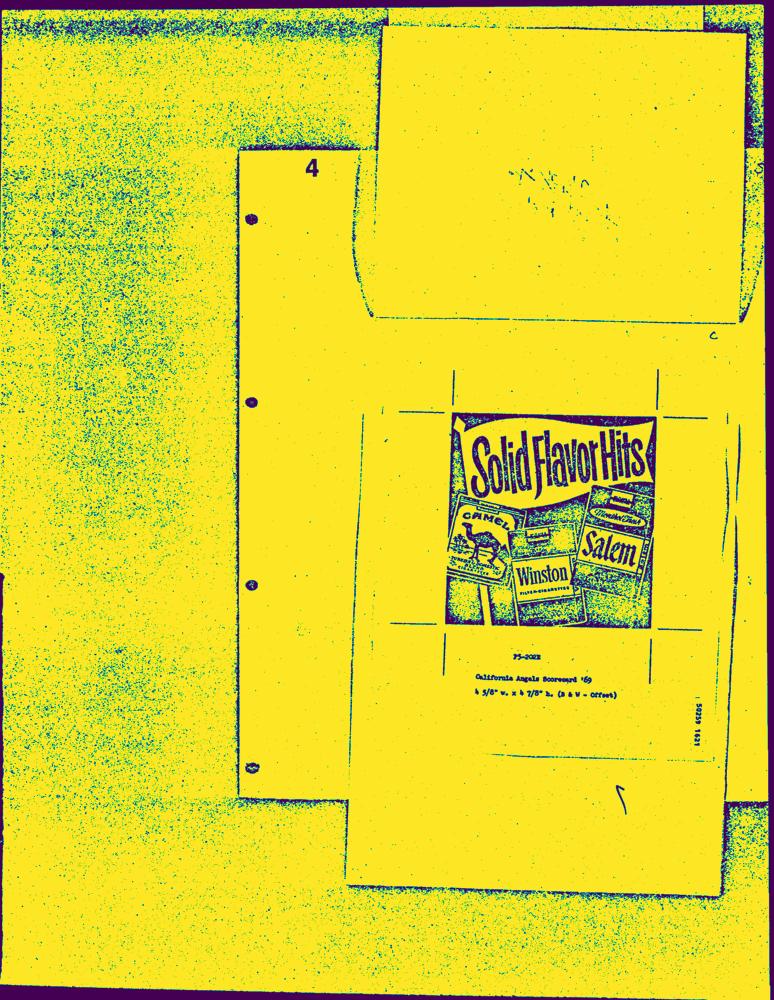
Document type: AD